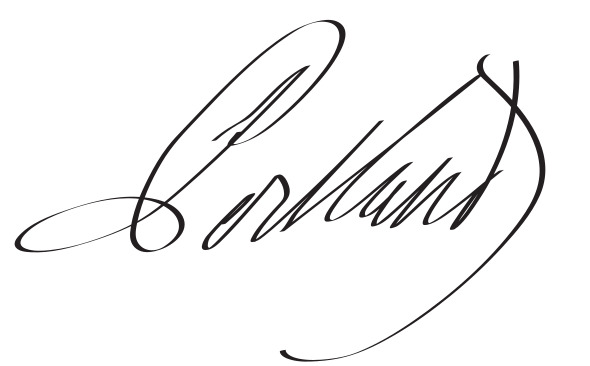
Signature of: william cavendish bentinck 3rd duke of portland